Question: What jurisdiction, city, or county is the document associated with?
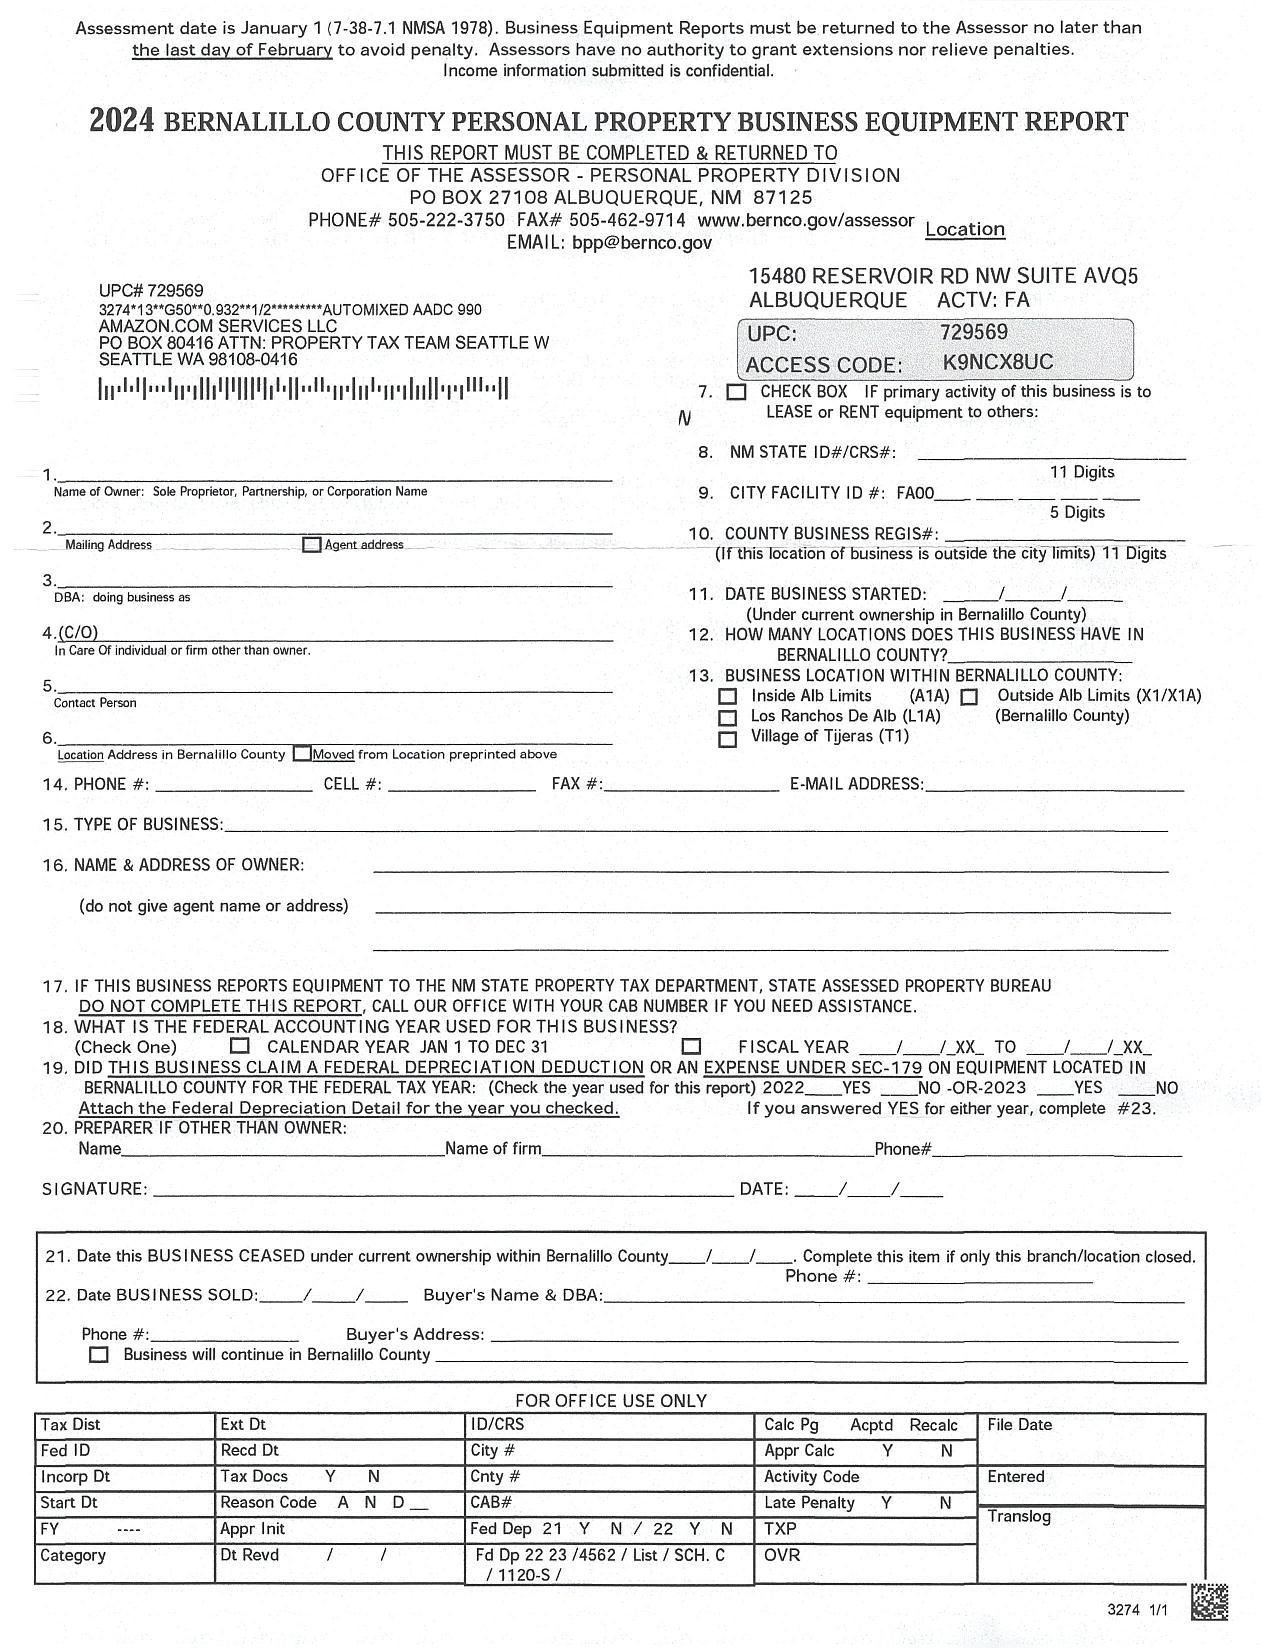
Answer: "Bernalillo County"